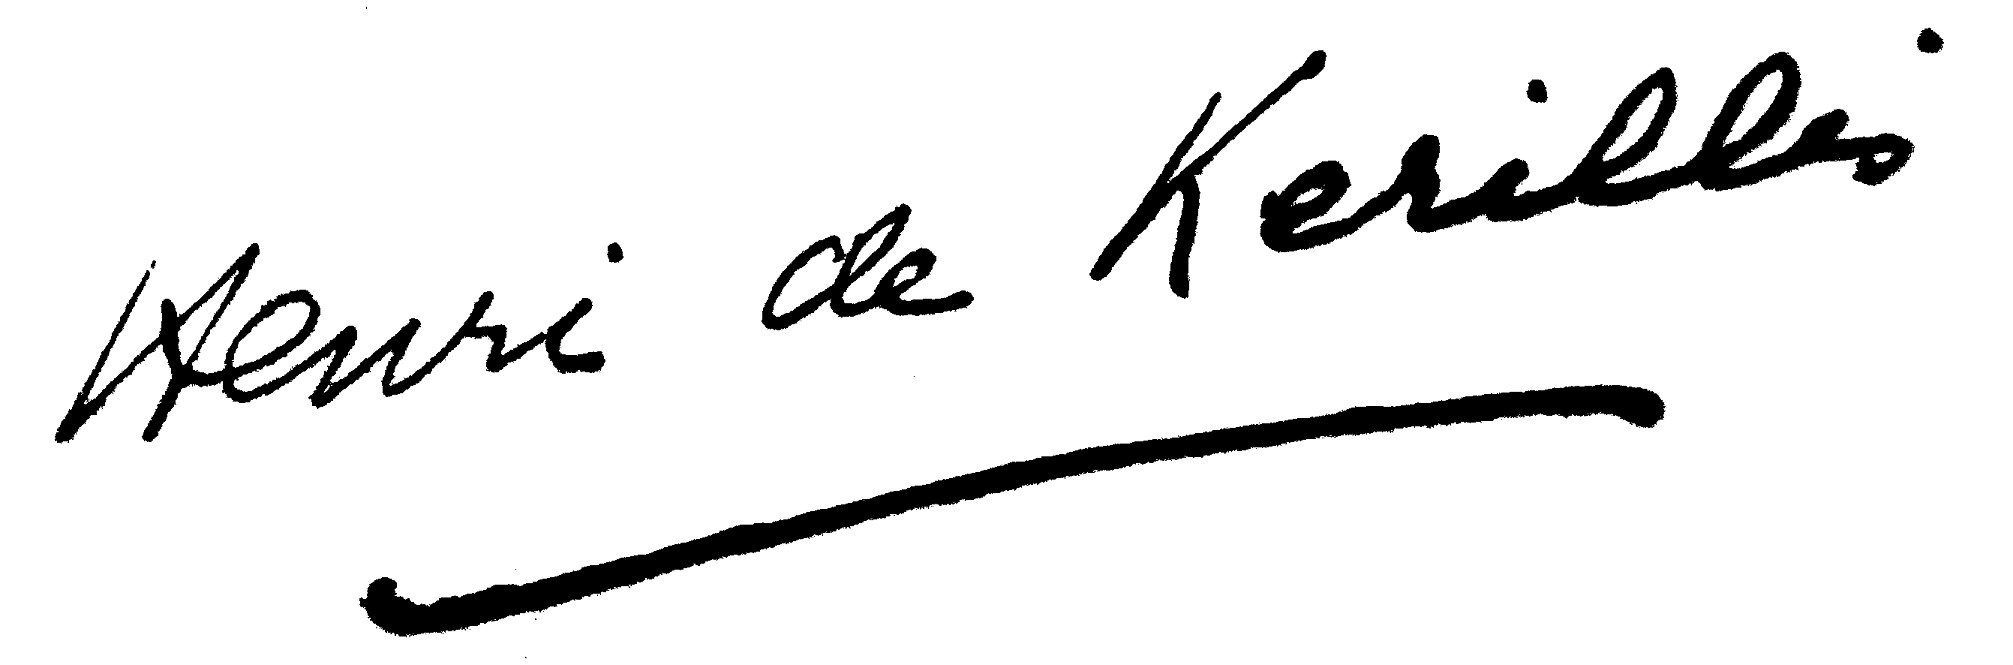
Signature of: henri de kérillis